Patient: Female, age 34
A 34-year-old young lady was admitted to the Department of Rheumatology and Immunology of the 2nd affiliated hospital of Chongqing Medical University (CQMU), Chongqing, China, on May 6, 2021, due to "limb joint pain for more than one month" (Figure 1). More than a month before admission, the patient developed bilateral symmetrical pains in her wrists, elbows, knees, and ankles without obvious causes, along with tenderness. These symptoms were heavier in the morning with stiffness, and slight relieving at afternoon. The involved joints were intermittent swelling, without wandering or joint deformity. During the course of disease, she had no fever, cough, expectoration, abdominal pain, and diarrhea. This lady was with a height of 160cm, and a weight of 55kg (BMI 21.48kg/m2). She was a salesperson, working at a supermarket with central air conditioning. And a dog was raised at the lady's home. She had married without a child. She had no history of smoking or alcohol consumption. There was an allergic history to cephalosporin about 10 years ago. She was born and living in Chongqing for a long time, and she had not gone to other places for a recent year. Physical examination of her whole body showed no abnormal findings.
After admission, firstly, the lady's anti-Ro antibody was positive (++), Sjogren's syndrome was suspected. However, no abnormality was found in the parotid gland and bilateral submandibular glands. Therefore, lip mucosa biopsy was performed to further exclude the diagnosis of Sjogren's syndrome. At the same time, ultrasonography of muscle and bone showed that there was some effusion in the joint cavity of the right knee joint. Along with the symptoms of joint pain, rheumatoid arthritis should be considered. Next day, the negative results of anti-cyclic citrullinated peptide (CCP) and rheumatoid factor (RF) helped decrease the possibility of rheumatoid arthritis' diagnosis. Enhanced CT scanning of chest (Figure 2) unexpectedly showed bilateral pulmonary interstitial inflammation, with multiple lymphadenopathies, thus pneumonia was considered (Figure 2A and B). Although the patient had no typical symptoms like fever, cough, expectoration, or shortness of breath, levofloxacin was given empirically with elevated neutrophils (Figure 3A). At the same time, the relevant etiological examination was further arranged; however, these results were successively showed negative (Supplementary Table 2).
On the third day, the lady's joint pain was still obvious, so she underwent an intra-articular puncture, fluid extraction, and 1 mL of Diprospan injection into the intra-articular cavity for anti-inflammatory treatment. The pathological results of lip mucosa came back and showed that no lymphocyte aggregation was found. Till then, the diagnosis of Sjogren's syndrome was completely excluded. And the patient's joint pain relived. One week later, a re-examination of chest CT scanning showed that the inflammation of both lungs was smaller, but lymphadenopathies were basically the same as compared to before (Figure 2C and D). After consultation from the respiratory department, a transfer was recommended to clarify the nature of lymphadenopathy. Doppler ultrasonography of superficial lymph nodes detected several enlarged lymph nodes on the right clavicle, with clear boundaries, and the largest one was about 1.6 x 0.7cm.
On the eighth day, the patient underwent a bronchoscopy plus endobronchial ultrasound-transbronchial needle aspiration (EBUS-TBNA) operation under general anesthesia. During the operation, a small amount of purulent secretion was found in the patient's trachea and bilateral main bronchus, which was lavaged, washed out, and sent to culture. The lavage fluid in the lower left lobe was sent for exfoliative cytology and Xpert MTB/RIF detection. Microscopically, it can be seen that the bilateral bronchial mucosa of each leaf and segment of this patient was normal, the lumen was unobstructed. And no neoplasm, bleeding, or necrosis tissues were found. Then, the ultrasonic bronchoscope was replaced. EBUS-TBNA exploration showed that the lymph nodes in group N4, N7, R10, and L11 were swollen and fused. The lymph nodes in groups N4, N7, R10, and L11 were punctured with 21G puncture needles for 1, 3, 2, and 3 times, respectively. Necrotic chips and strip tissues were extracted and sent to exfoliated cytology, tNGS and pathological biopsy detection. The whole operation process was smooth.
The results of exfoliated cytology showed a few lymphocytes and neutrophils (Figure 3B-E). Pathologist reported squeezed lymphocytes and a few epithelial-like cells (Figure 3F and G). Immunohistochemistry analysis was CK (-), Vim (+), Ki-67 (+) 1%, CEA nidus (+), CK7 (-), and anti-acid staining (-). Xpert MTB/RIF was negative. However, tNGS reported 1225 reads of Legionella pneumophila in the samples of lymph node (Supplementary Table 3). Soon a multidisciplinary team (MDT) including experts in hematology, pathology, rheumatism immunity, respiration, and infection discussed the exact cause of this young lady's hospitalization. Finally, with all the information collected, especially the tNGS results, agreement was made that the patient's condition can be rationally explained by the infection of Legionella pneumophila. Thus, levofloxacin continued. By the 15th day, joint pain of the patient was completely relieved, so she was discharged from the hospital with the advice of another week's oral levofloxacin taking.
A month later, not only did the interstitial changes in both lungs were further improved by re-examination of chest CT scanning, but also the enlarged lymph nodes began to shrink (Figure 2E and F). On the 59th day, the patient was followed up at the outpatient department. The symptoms of joint pain did not recur, the interstitial changes of both lungs on chest CT were further improved, and the enlarged lymph nodes were further reduced (Figure 2G and H). During the last follow-up of 141th day, the joint pain still did not recur. The interstitial lesions in both lungs disappeared completely on chest CT, and the enlarged lymph nodes became much smaller (Figure 2I and J).
Keywords: legionella pneumophila, case report, levofloxacin, precision treatment, tngs, targeted next-generation sequencing
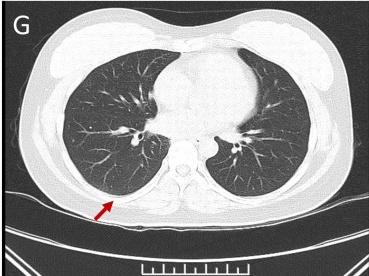
Image caption: Enhanced chest CT scanning of the patient. Chest CT enhancement showed the interstitial changes of both lungs were further improved under pulmonary window.